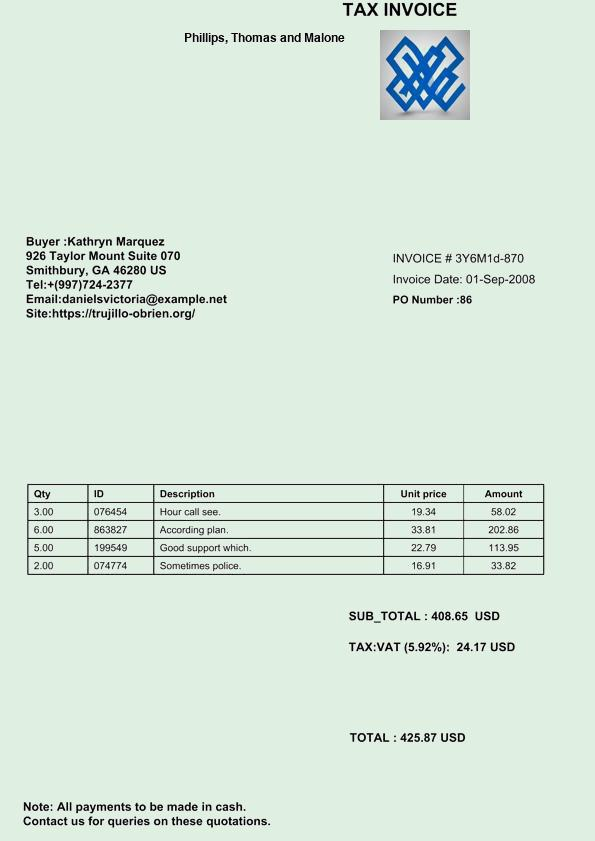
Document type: Invoice